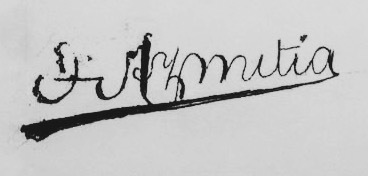
Signature of: josé azmitia